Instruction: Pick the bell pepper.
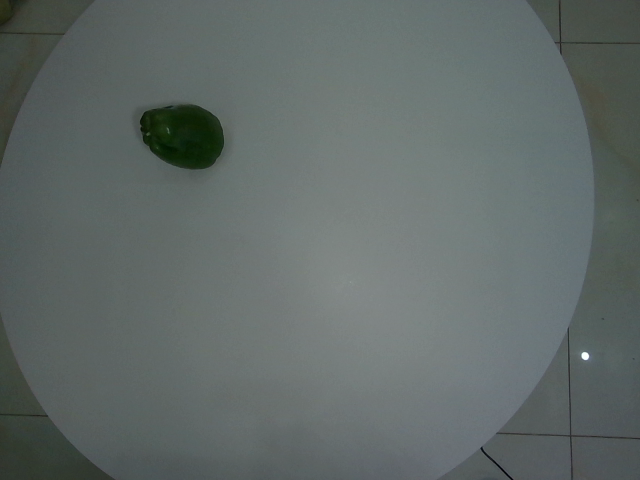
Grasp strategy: vertical